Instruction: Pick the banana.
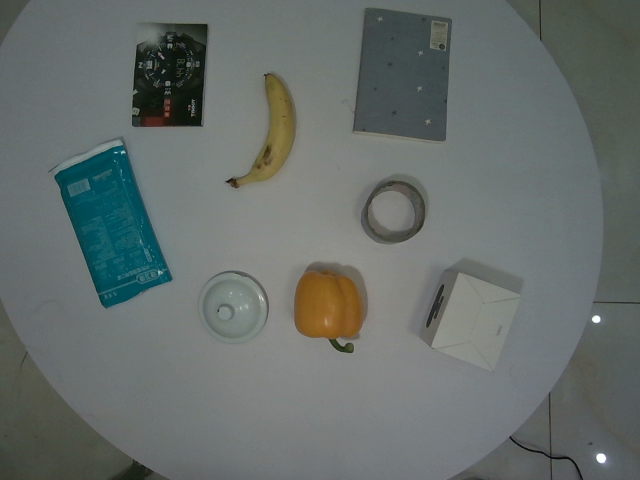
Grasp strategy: vertical